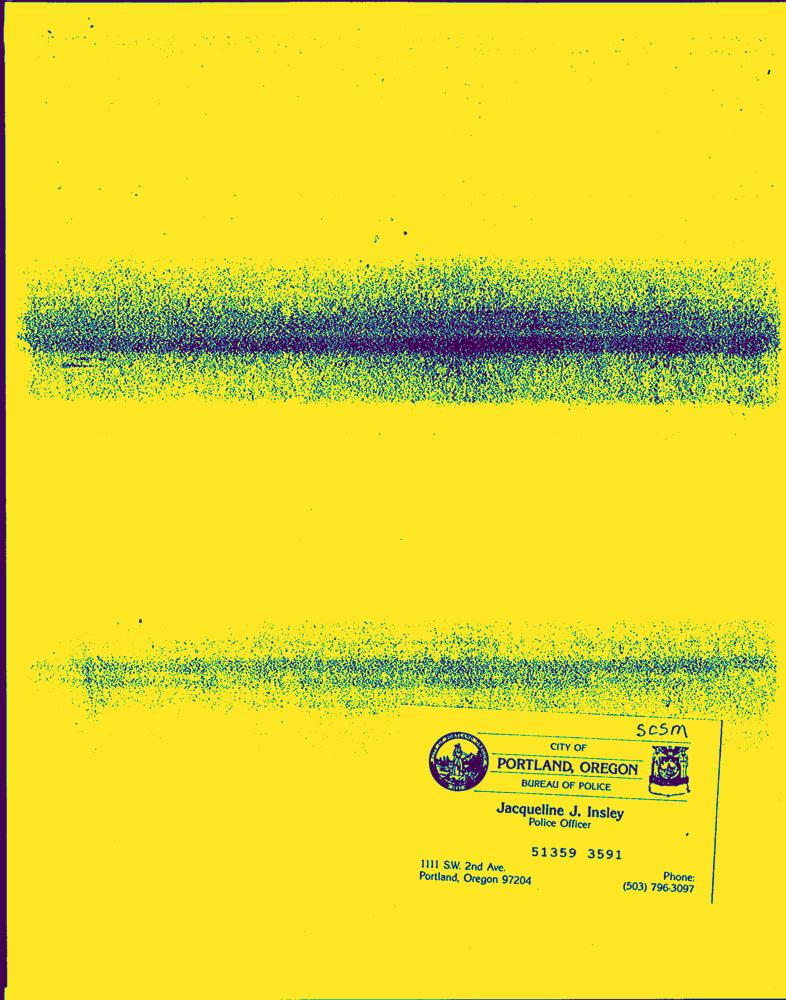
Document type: Hand-Written